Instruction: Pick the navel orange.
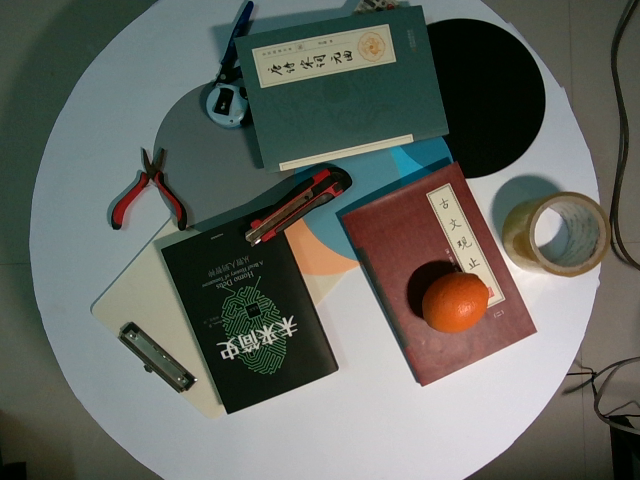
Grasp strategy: vertical